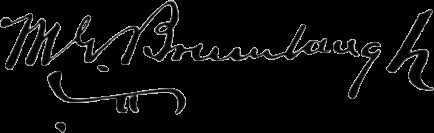
Signature of: martin grove brumbaugh